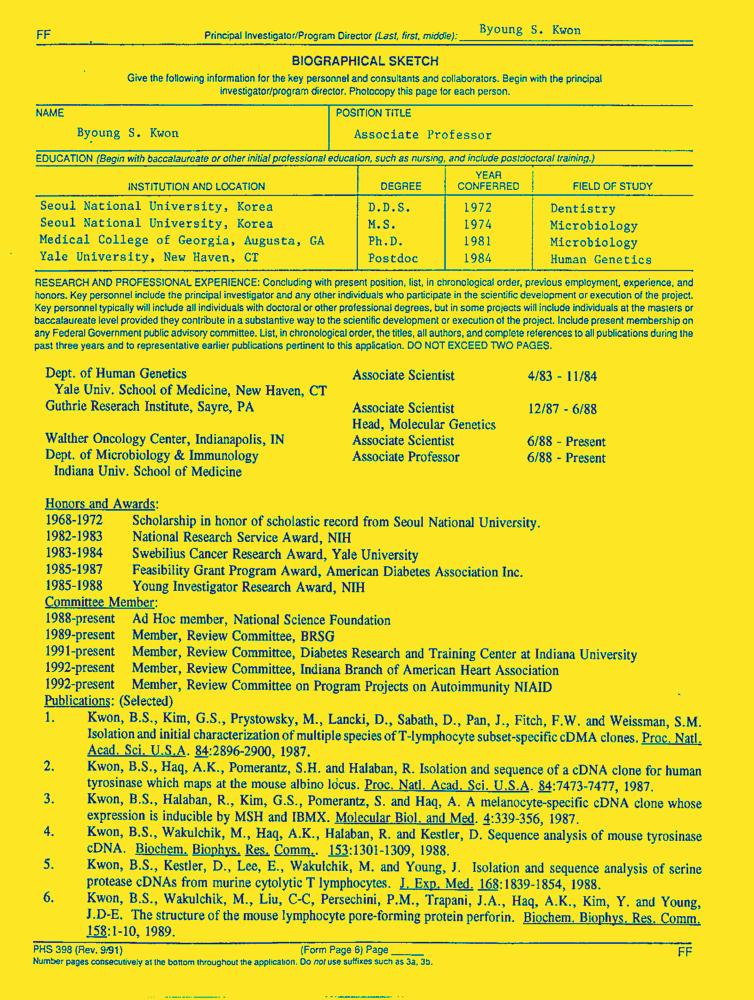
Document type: Resume-Doc